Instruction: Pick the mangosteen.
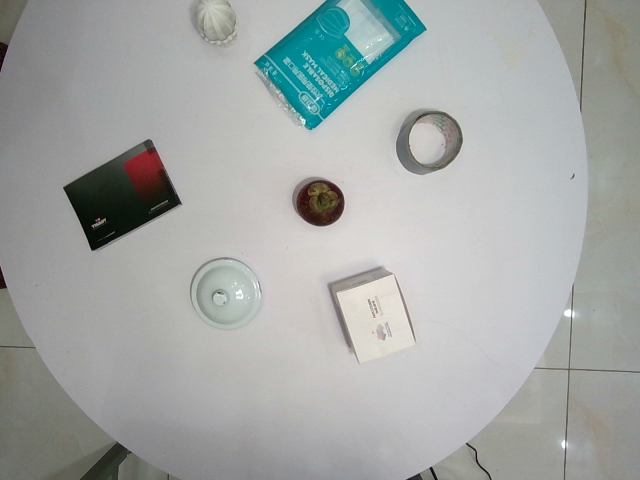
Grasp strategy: vertical